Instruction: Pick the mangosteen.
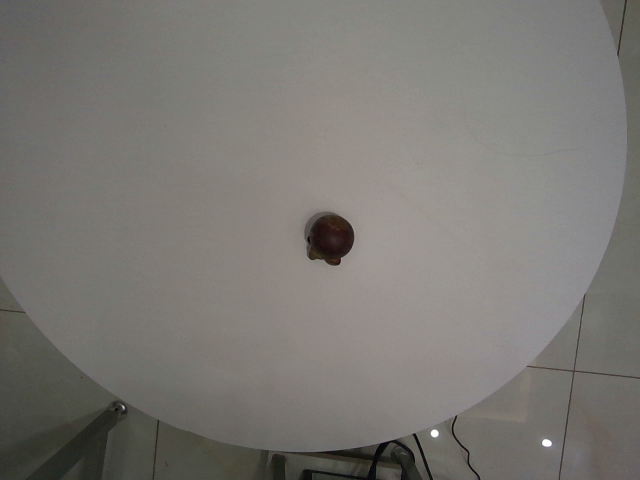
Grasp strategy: vertical